Question: Talk about the condition:
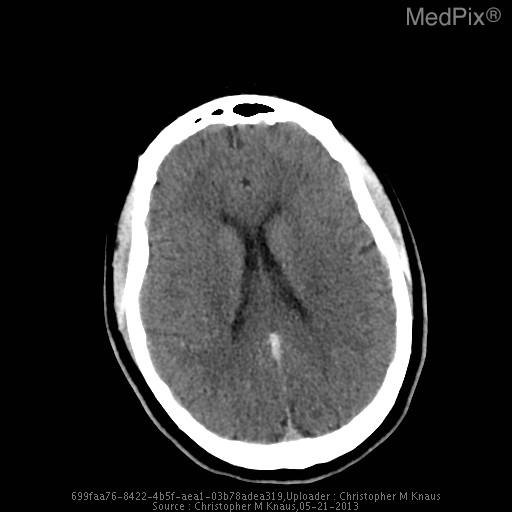
Answer: The disease is discussed as: Venous sinus thrombosis is caused by thrombus formation in the dural venous sinuses or cerebral veins.  It is an uncommon disorder (2-7 per million) which can have serious complications.  Causal factors include local (regional infection, trauma, neoplasm) and systemic (dehydration, hypercoagulable states, pregnancy, oral contraceptives).  Clinical presentation includes headache, neurologic deficits or seizures.  The superior sagittal sinus is most commonly affected, followed by the transverse and sigmoid sinuses.  Complications include venous infarcts, intracerebral hemorrhage and intracranial hypertension.

On noncontrast CT, the thombosed sinus is usually hyperdense.  This is nonspecific as dehydrated patients, adjacent subdural or subarachnoid hemorrhage or elevated hematocrit can cause increased sinus attenuation.  On contrast enhanced CT, the empty delta sign is a central defect from thrombus surrounded by contrast enhanced blood.  On MRI, absence of a flow void or abnormal signal within the sinus is seen.

MR venography with two-dimensional time-of-flight is used due to high sensitivity for slow flow compared to 3D TOF.  Contrast enhanced MRV improves visualization of small vessels.  CT venography is a rapid and accurate method for evaluating the venous sinuses.  Disadvantages include ionizing radiation exposure and need for iodinated contrast material.